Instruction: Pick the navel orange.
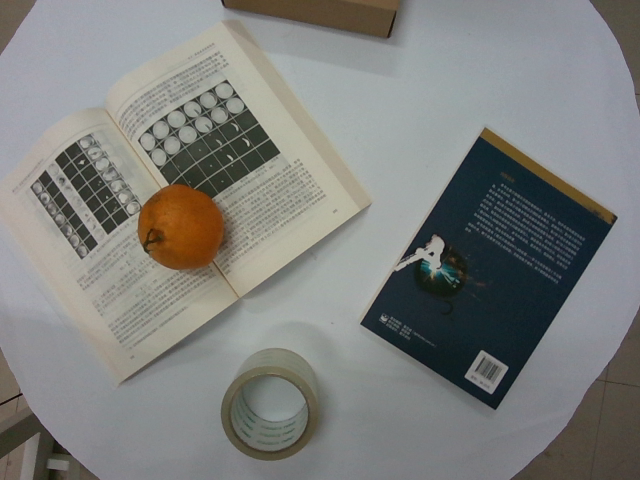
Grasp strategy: vertical